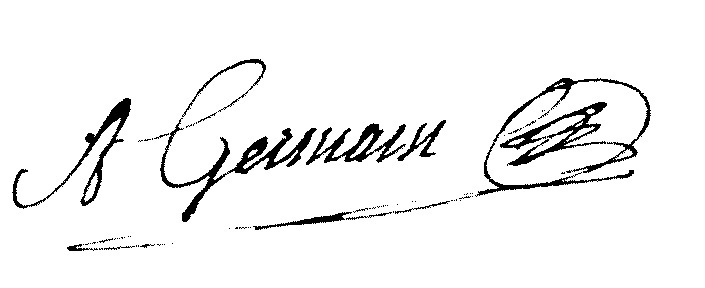
Signature of: ambroise françois germain